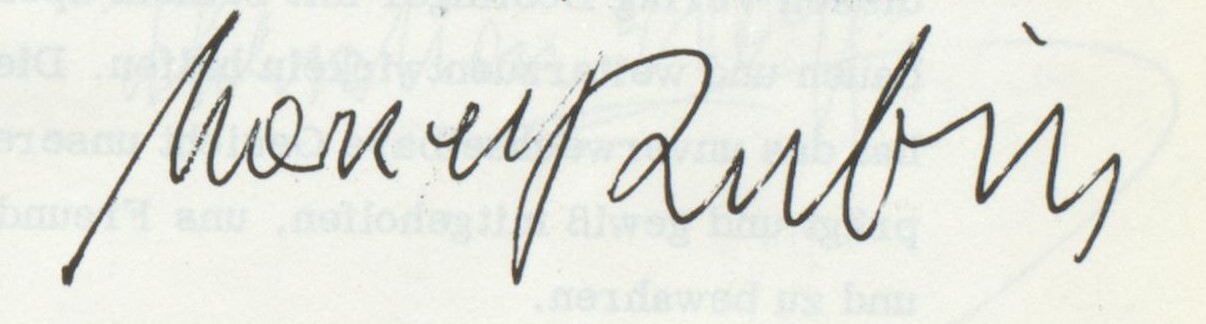
Signature of: marcel rubin